Question: Talk about the condition:
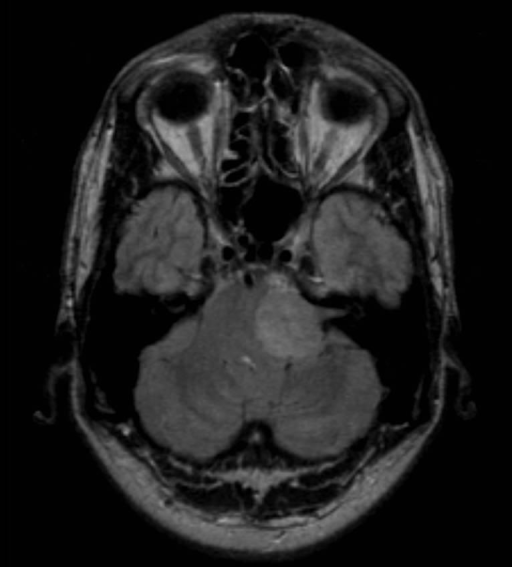
Answer: The disease is discussed as: Vestibular schwannomas, also known as acoustic Schwannomas, acoustic neuromas, acoustic neurinomas, and vestibular neurilemomas are benign neoplasms derived from Schwann cells encompassing the vestibular (as opposed to cochlear) portion of CN VIII.  They are the most common cerebropontine angle (CPA) mass, making up approximately 80% of all CPA tumors and approximately 8% of all intracranial tumors in adults.

Patients with vestibular schwannomas typically present between 30-50 years of age with the overall incidence of symptomatic vestibular schwannomas at 1/100,000 person-years, though asymptomatic lesions may be more common.  Most lesions are unilateral.  However, as many as 10% of patients with vestibular schwannomas have Neurofibromatosis type 2 (NF2) with more than 75% of affected NF2 patients having bilateral vestibular schwannomas.

Most patients present with complaints of hearing loss and/or tinnitus.  Many also complain of difficulties with balance/and or gait.  In a case series of 1000 acoustic Schwannomas, at time of diagnosis, 95% of patients had cochlear nerve symptoms, 61% had vestibular symptoms, 9% had trigeminal symptoms (most often sensory) and 6% had facial nerve complaints.  (Note that more patients had trigeminal symptoms than facial nerve symptoms, despite the close proximity of CN VII to CN VIII!)

As most patients do have hearing loss from the affected nerve, audiometry is the most sensitive initial clinical screening test for a vestibular schwannoma.  However, HRCT or MRI (MRI with gadolinium contrast being preferable to HRCT) is needed for more definitive diagnosis.

Acoustic schwannomas typically originate at the entrance of the internal auditory canal (IAC) and extend out into the CPA, resembling an “ice-cream cone,” often causing mass affect on other structures as they enlarge.  This origin and appearance, evident with MRI and/or HRCT, helps distinguish them from other CPA masses such as meningiomas (the 2nd most common CPA mass), epidermoid inclusion cysts (EIC’s, 3d most common CPA mass), lipomas, angiomas, arachnoid cysts, mets, etc.

In addition to the morphology and location/origin of vestibular schwannomas, they also have enhancing characteristics that aid in distinguishing them from other CPA masses.  On T1-weighted images, schwannomas are hypointense compared to surrounding brain parenchyma, and enhance markedly with IV gadolinium.  T2-weighted images show hyperintense signal.

Meningiomas are typically isointense rather than hypointense on T1 but may be hyperintense with T2 imaging and also enhance brightly with gadolinium.  With the enhancement however, meningiomas are often more homogeneous in appearance than the more heterogeneous Schwannomas that is sometimes due to benign cystic degeneration.  Similar to Schwannomas, EIC’s are hypointense with T1 images and are hyperintense with T2.  However, EIC’s don’t enhance with gadolinium (other than occasionally a thin ring of enhancement around their periphery).

When observation is not appropriate, treatment of vestibular schwannomas is usually surgical, though radiation therapy (stereotactic or "Gamma Knife" is also being used with success.  Chemotherapy has not been proven beneficial.